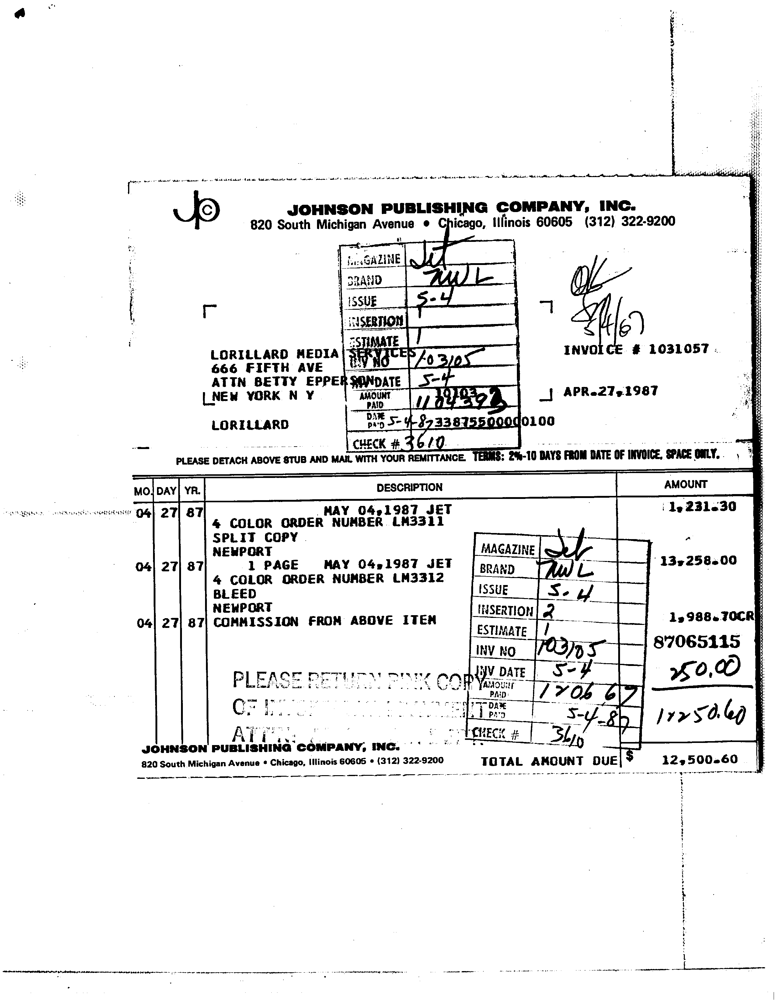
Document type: Invoice